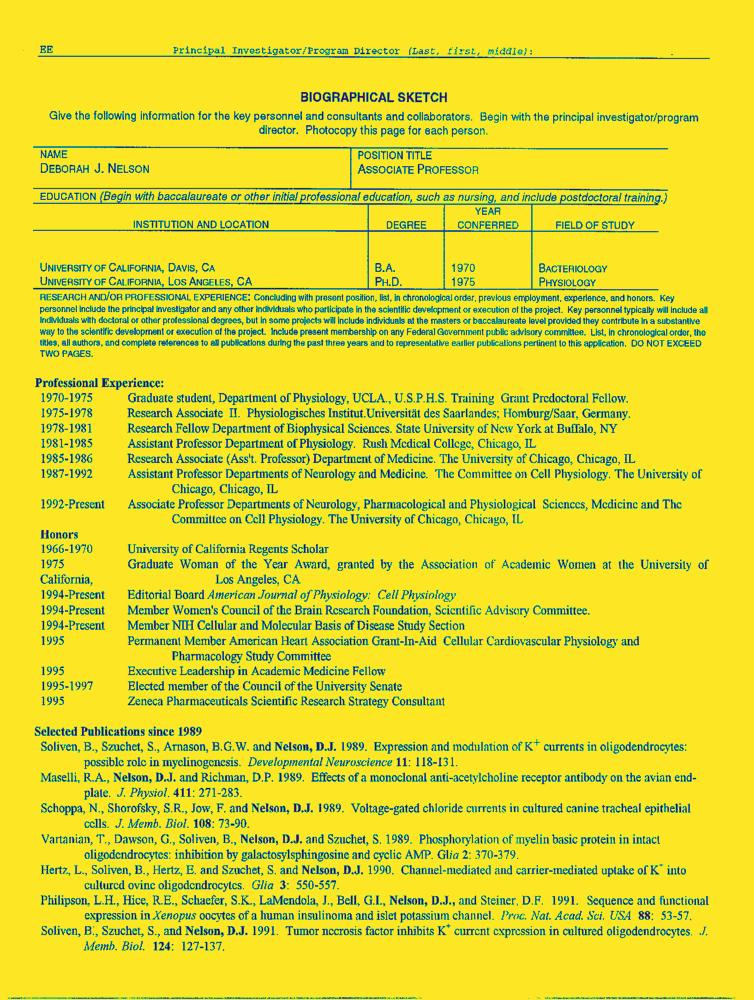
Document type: Resume-Doc